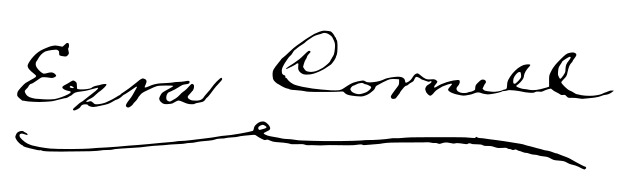
Signature of: ezra cornell